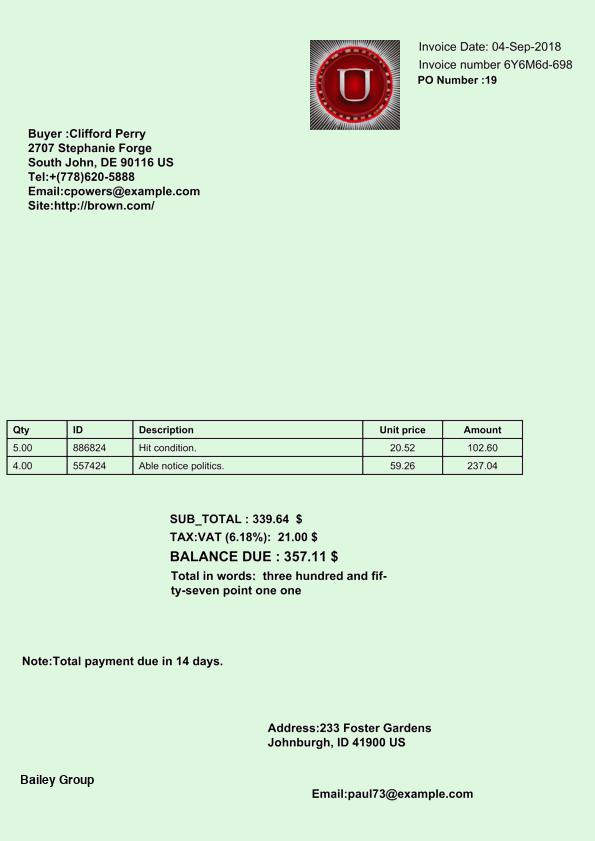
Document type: Invoice